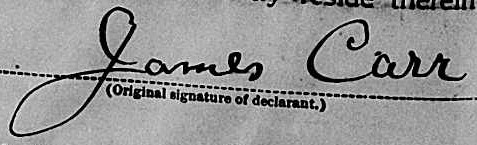
Signature of: james carr